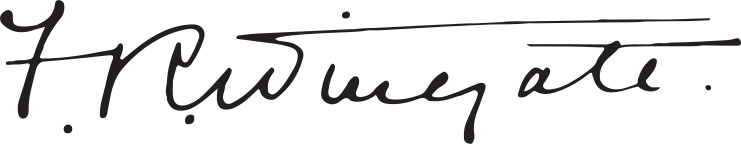
Signature of: reginald wingate